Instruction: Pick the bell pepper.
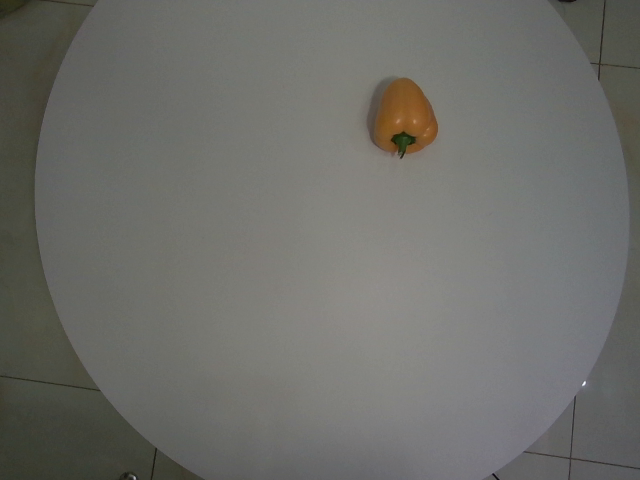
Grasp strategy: vertical